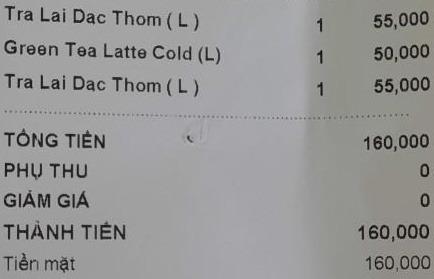
<table>
<tr>
<td>Tra Lai Dac Thom ( L )</td>
<td>1</td>
<td>55,000</td>
</tr>
<tr>
<td>Green Tea Latte Cold (L)</td>
<td>1</td>
<td>50,000</td>
</tr>
<tr>
<td>Tra Lai Dac Thom ( L )</td>
<td>1</td>
<td>55,000</td>
</tr>
</table>

TỔNG TIỀN 160,000
PHỤ THU 0
GIẢM GIÁ 0
THÀNH TIỀN 160,000
Tiền mặt 160,000